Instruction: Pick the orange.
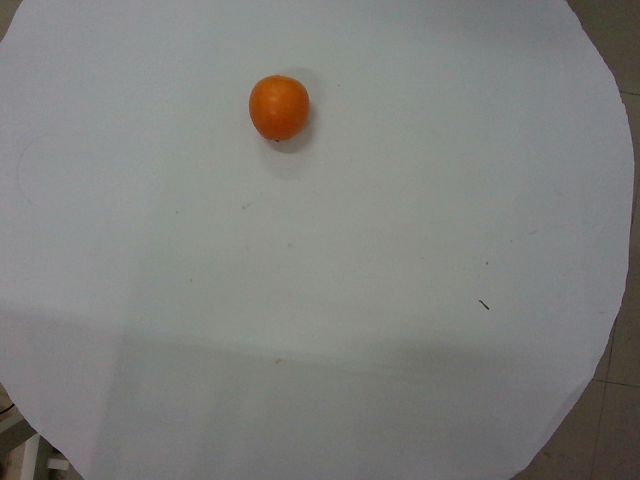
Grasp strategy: vertical